Patient: Female, age 34
A 34-year-old young lady was admitted to the Department of Rheumatology and Immunology of the 2nd affiliated hospital of Chongqing Medical University (CQMU), Chongqing, China, on May 6, 2021, due to "limb joint pain for more than one month" (Figure 1). More than a month before admission, the patient developed bilateral symmetrical pains in her wrists, elbows, knees, and ankles without obvious causes, along with tenderness. These symptoms were heavier in the morning with stiffness, and slight relieving at afternoon. The involved joints were intermittent swelling, without wandering or joint deformity. During the course of disease, she had no fever, cough, expectoration, abdominal pain, and diarrhea. This lady was with a height of 160cm, and a weight of 55kg (BMI 21.48kg/m2). She was a salesperson, working at a supermarket with central air conditioning. And a dog was raised at the lady's home. She had married without a child. She had no history of smoking or alcohol consumption. There was an allergic history to cephalosporin about 10 years ago. She was born and living in Chongqing for a long time, and she had not gone to other places for a recent year. Physical examination of her whole body showed no abnormal findings.
After admission, firstly, the lady's anti-Ro antibody was positive (++), Sjogren's syndrome was suspected. However, no abnormality was found in the parotid gland and bilateral submandibular glands. Therefore, lip mucosa biopsy was performed to further exclude the diagnosis of Sjogren's syndrome. At the same time, ultrasonography of muscle and bone showed that there was some effusion in the joint cavity of the right knee joint. Along with the symptoms of joint pain, rheumatoid arthritis should be considered. Next day, the negative results of anti-cyclic citrullinated peptide (CCP) and rheumatoid factor (RF) helped decrease the possibility of rheumatoid arthritis' diagnosis. Enhanced CT scanning of chest (Figure 2) unexpectedly showed bilateral pulmonary interstitial inflammation, with multiple lymphadenopathies, thus pneumonia was considered (Figure 2A and B). Although the patient had no typical symptoms like fever, cough, expectoration, or shortness of breath, levofloxacin was given empirically with elevated neutrophils (Figure 3A). At the same time, the relevant etiological examination was further arranged; however, these results were successively showed negative (Supplementary Table 2).
On the third day, the lady's joint pain was still obvious, so she underwent an intra-articular puncture, fluid extraction, and 1 mL of Diprospan injection into the intra-articular cavity for anti-inflammatory treatment. The pathological results of lip mucosa came back and showed that no lymphocyte aggregation was found. Till then, the diagnosis of Sjogren's syndrome was completely excluded. And the patient's joint pain relived. One week later, a re-examination of chest CT scanning showed that the inflammation of both lungs was smaller, but lymphadenopathies were basically the same as compared to before (Figure 2C and D). After consultation from the respiratory department, a transfer was recommended to clarify the nature of lymphadenopathy. Doppler ultrasonography of superficial lymph nodes detected several enlarged lymph nodes on the right clavicle, with clear boundaries, and the largest one was about 1.6 x 0.7cm.
On the eighth day, the patient underwent a bronchoscopy plus endobronchial ultrasound-transbronchial needle aspiration (EBUS-TBNA) operation under general anesthesia. During the operation, a small amount of purulent secretion was found in the patient's trachea and bilateral main bronchus, which was lavaged, washed out, and sent to culture. The lavage fluid in the lower left lobe was sent for exfoliative cytology and Xpert MTB/RIF detection. Microscopically, it can be seen that the bilateral bronchial mucosa of each leaf and segment of this patient was normal, the lumen was unobstructed. And no neoplasm, bleeding, or necrosis tissues were found. Then, the ultrasonic bronchoscope was replaced. EBUS-TBNA exploration showed that the lymph nodes in group N4, N7, R10, and L11 were swollen and fused. The lymph nodes in groups N4, N7, R10, and L11 were punctured with 21G puncture needles for 1, 3, 2, and 3 times, respectively. Necrotic chips and strip tissues were extracted and sent to exfoliated cytology, tNGS and pathological biopsy detection. The whole operation process was smooth.
The results of exfoliated cytology showed a few lymphocytes and neutrophils (Figure 3B-E). Pathologist reported squeezed lymphocytes and a few epithelial-like cells (Figure 3F and G). Immunohistochemistry analysis was CK (-), Vim (+), Ki-67 (+) 1%, CEA nidus (+), CK7 (-), and anti-acid staining (-). Xpert MTB/RIF was negative. However, tNGS reported 1225 reads of Legionella pneumophila in the samples of lymph node (Supplementary Table 3). Soon a multidisciplinary team (MDT) including experts in hematology, pathology, rheumatism immunity, respiration, and infection discussed the exact cause of this young lady's hospitalization. Finally, with all the information collected, especially the tNGS results, agreement was made that the patient's condition can be rationally explained by the infection of Legionella pneumophila. Thus, levofloxacin continued. By the 15th day, joint pain of the patient was completely relieved, so she was discharged from the hospital with the advice of another week's oral levofloxacin taking.
A month later, not only did the interstitial changes in both lungs were further improved by re-examination of chest CT scanning, but also the enlarged lymph nodes began to shrink (Figure 2E and F). On the 59th day, the patient was followed up at the outpatient department. The symptoms of joint pain did not recur, the interstitial changes of both lungs on chest CT were further improved, and the enlarged lymph nodes were further reduced (Figure 2G and H). During the last follow-up of 141th day, the joint pain still did not recur. The interstitial lesions in both lungs disappeared completely on chest CT, and the enlarged lymph nodes became much smaller (Figure 2I and J).
Keywords: legionella pneumophila, case report, levofloxacin, precision treatment, tngs, targeted next-generation sequencing
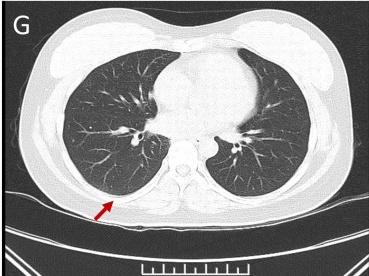
Image caption: Enhanced chest CT scanning of the patient. Chest CT enhancement showed pneumonia of right lower lung disappeared under pulmonary window, and.